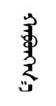
Signature of: hafeng a